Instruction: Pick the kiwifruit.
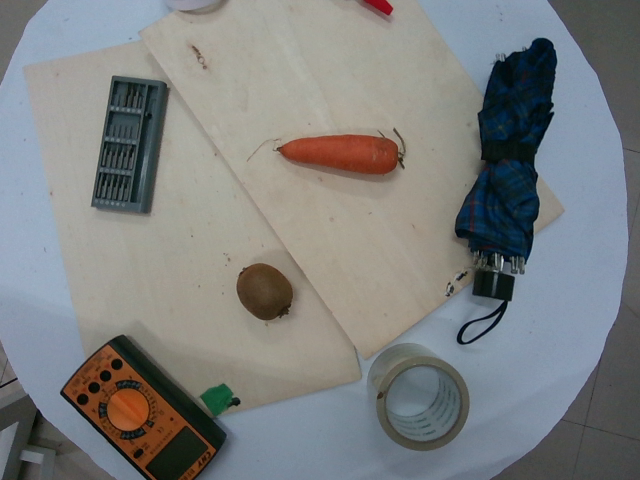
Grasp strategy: vertical